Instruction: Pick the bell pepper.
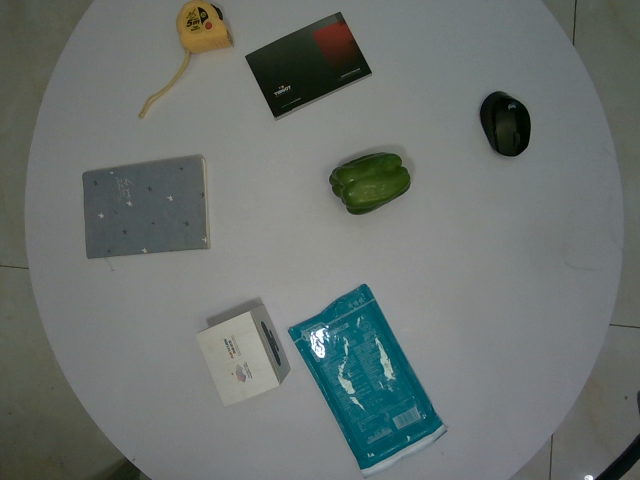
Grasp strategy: vertical